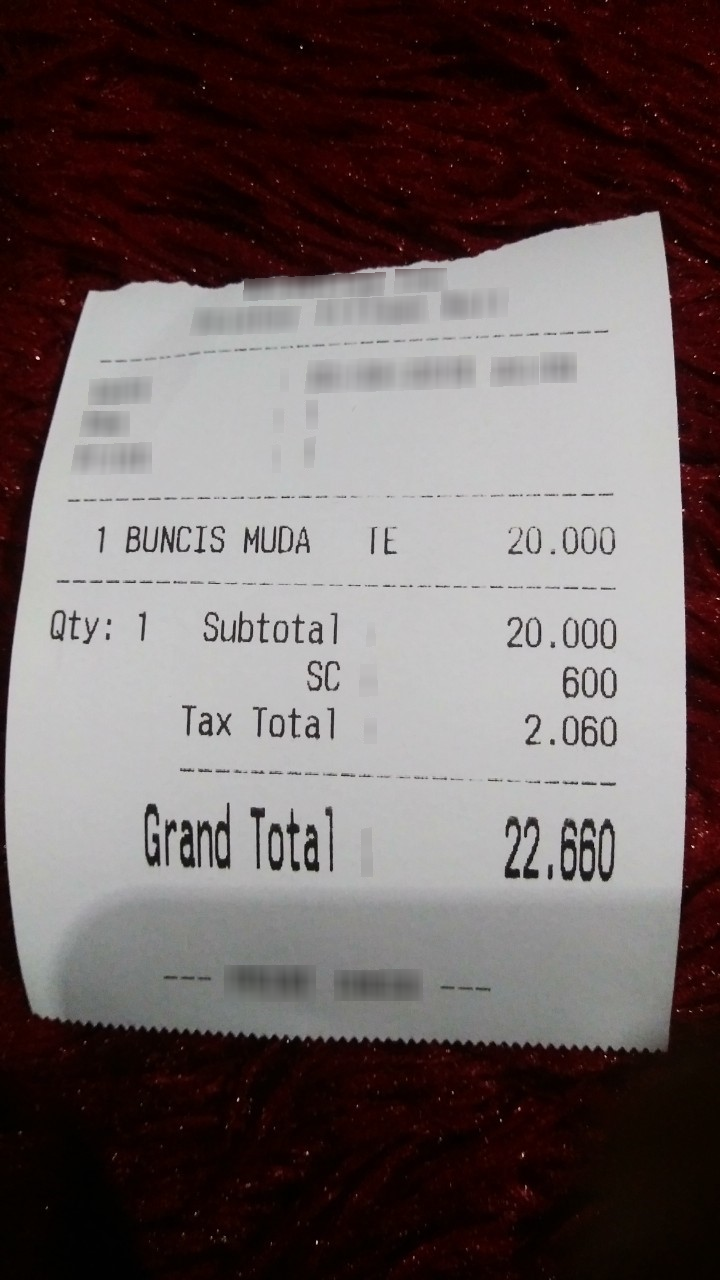
Number of items: 3
Subtotal: 20.000
Service charge: 600
Tax: 2.060
Total: 22.660
OCR text regions:
text: 1
text: BUNCIS
text: MUDA
text: TE
text: 20.000
text: Subtotal
text: 20.000
text: SC
text: 600
text: Tax
text: Total
text: 2.060
text: Grand
text: Total
text: 22.660
text: Qty:
text: 1